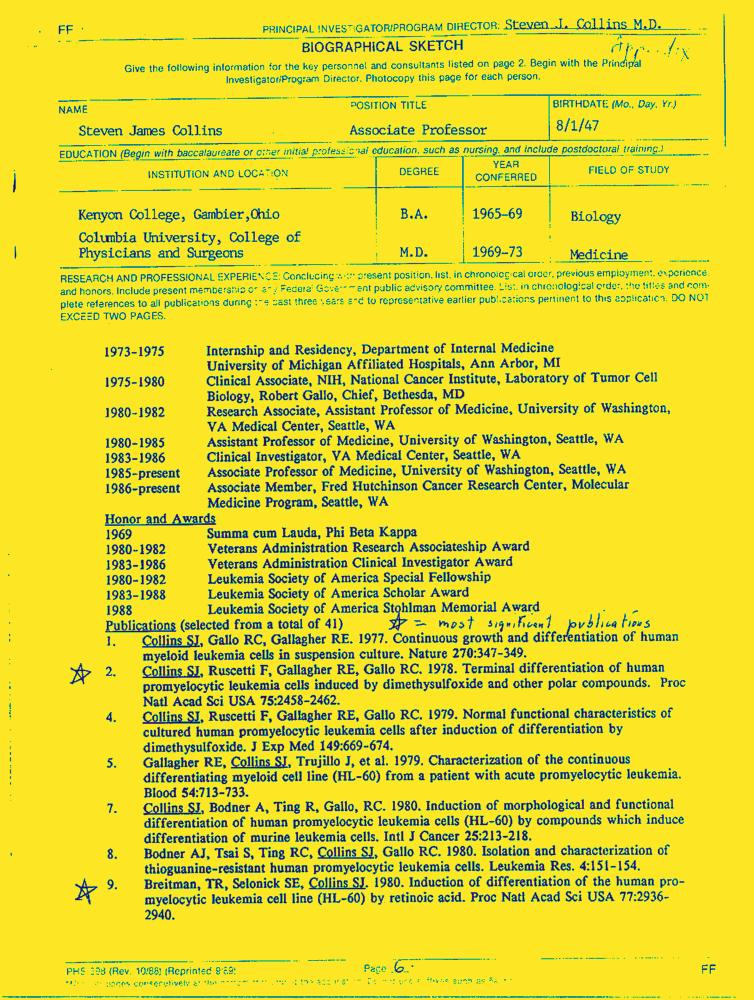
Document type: Resume-Doc